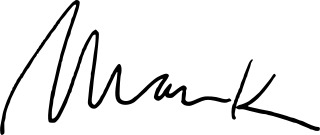
Signature of: mark mothersbaugh